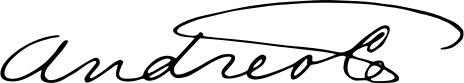
Signature of: andreo cseh